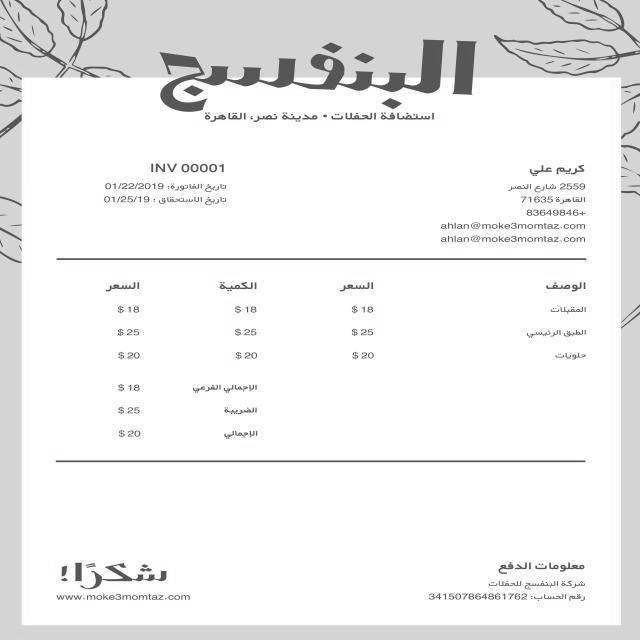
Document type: Invoice